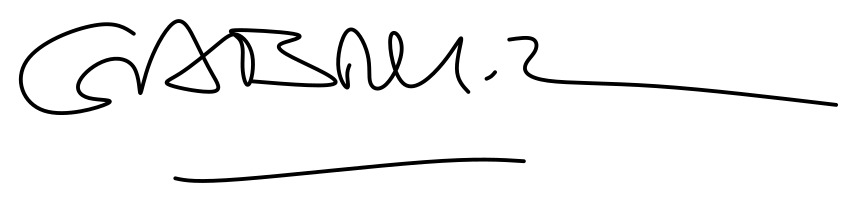
Signature of: gabriel garcía márquez